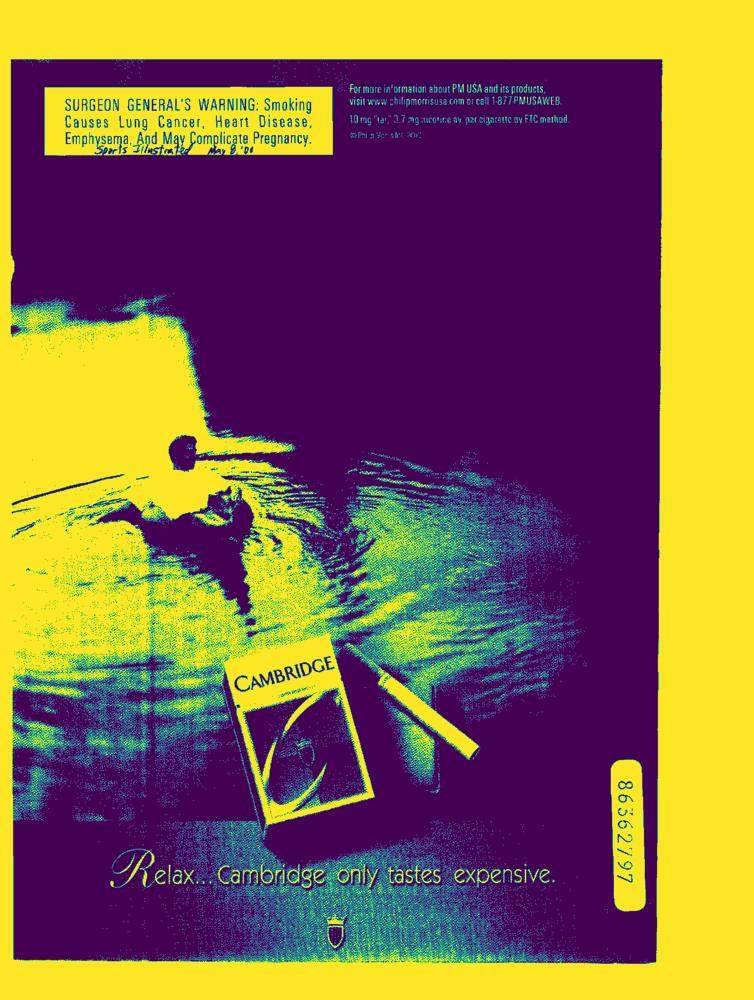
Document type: AD